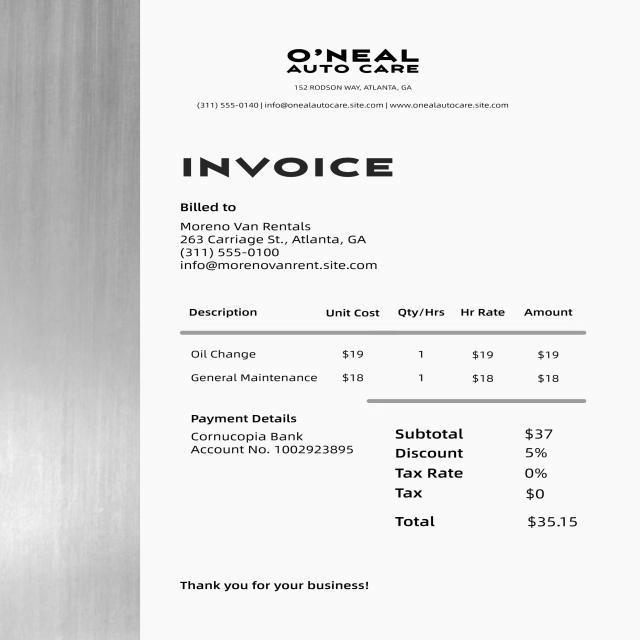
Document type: Invoice